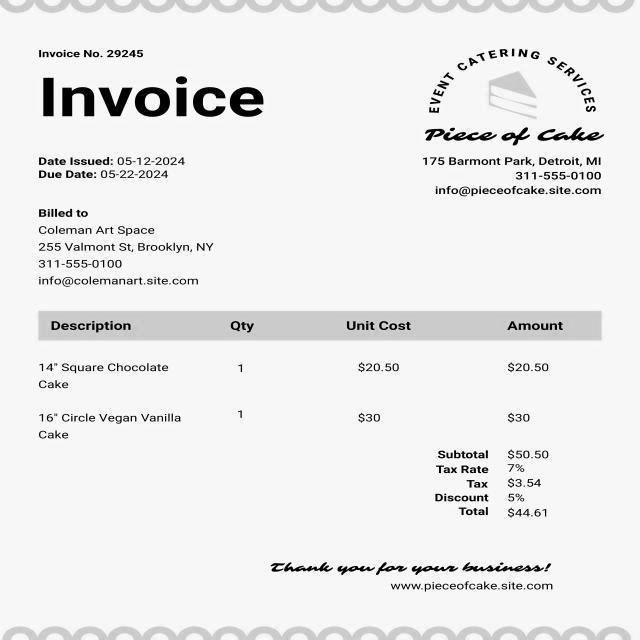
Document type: Invoice